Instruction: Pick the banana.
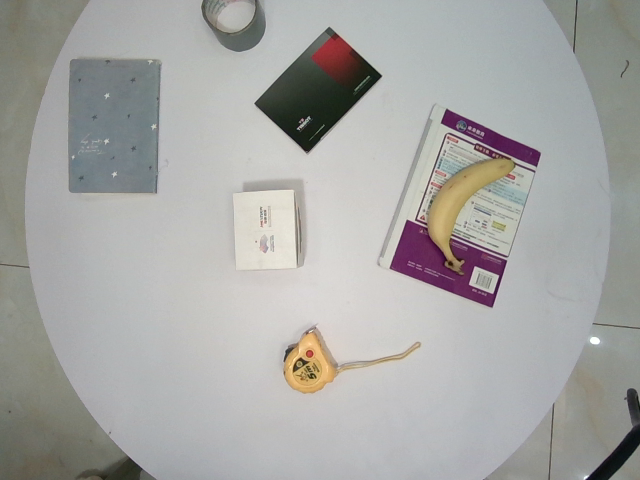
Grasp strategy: vertical